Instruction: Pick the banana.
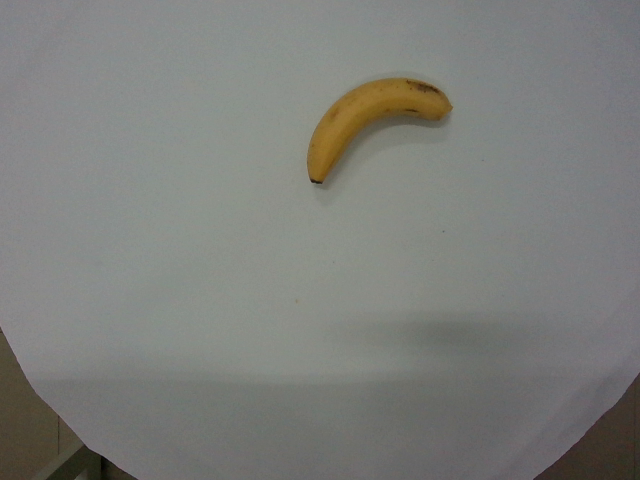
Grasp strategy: vertical